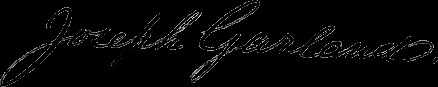
Signature of: joseph garland